Patient: Male, age 73
A 73-year-old man with a history of chronic obstructive pulmonary disease (COPD) for more than 10 years, he regularly inhaled salmeterol/fluticasone propionate (50microg/500microg) twice a day. He had 30 pack-years of smoking history and quit smoking for more than 10 years. He was a farmer by profession. He was admitted to hospital with cough and hemoptysis for more than five months.
Admission blood tests showed a white cell count of 5.8 x 109/L, C-reactive protein 3.1 mg/L and interleukin-6 16.32pg/mL. All of sputum smear acid-fast staining, tuberculin test and tuberculosis antibody test were negative. Serum biomarkers of lung cancer, such as carcinoembryonic antigen (CEA), Cytokeratin-19-fragment (CYFRA21-1), squamous cell carcinoma antigen (SCC), and neuron-specific enolase (NSE) were negative.
The images of computed tomography (CT) scan of the chest revealed large dense shadows and cavity formation in the inferior lobe of the left lung (Figure 1A). The electronic bronchoscopy showed a big and white neoplasm in the lower left lung, with a narrow opening and a lot of white necrotic material in the subsegment (Figure 2). Biopsy revealed chronic inflammation of endobronchial membrane with lymphoid follicular hyperplasia, but without any definite tumor cells (Figure 3). Acid-fast staining and Periodic Acid-Schiff (PAS) staining were both negative. Not only the traditional culture (including aerobic and anaerobic) but also the galactomannan (GM) test of bronchoalveolar lavage fluid were negative. Surprisingly, the mNGS of bronchoalveolar lavage fluid revealed 4415 sequences of Campylobacter rectus and 1091 sequences of Parvimonas micra.
Empirical antimicrobial therapy commenced immediately with intravenous tazobactam/piperacillin (4.5g three times daily) and ornidazole (500 mg twice daily) from the first day in the hospital. One week later when we got the result of mNGS, etimicin (300mg one time daily) was used in combination to enhance treatment against Gram-negative bacteria. Another two weeks later, the symptom of diarrhea in the patient was considered to be due to the imbalance of intestinal flora induced by long-term extensive use of broad-spectrum antibiotics. Therefore, the anti-infective treatment regimen was reduced to etimicin only. The patient was hospitalized for one month. The results of CT re-examination suggested that the area of infection in the inferior lobe of the left lung was significantly reduced, and the cavity was smaller (Figure 1B). After he was discharged from hospital, he was treated with oral levofloxacin (0.5g once daily) for four months. The condition of the lung was further improved than before (Figure 1C).
Keywords: campylobacter rectus, wolinella recta, electronic bronchoscopy, lung abscess, mngs, metagenomic next-generation sequencing
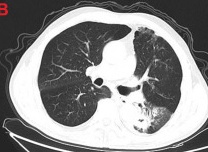
Image caption: (A) CT revealed large dense shadows and cavity formation in the inferior lobe of the left lung.